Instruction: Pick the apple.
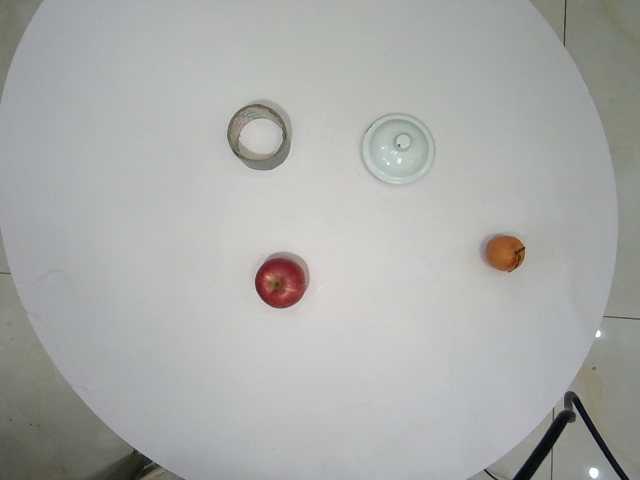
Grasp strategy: vertical